Question: Explain the disease:
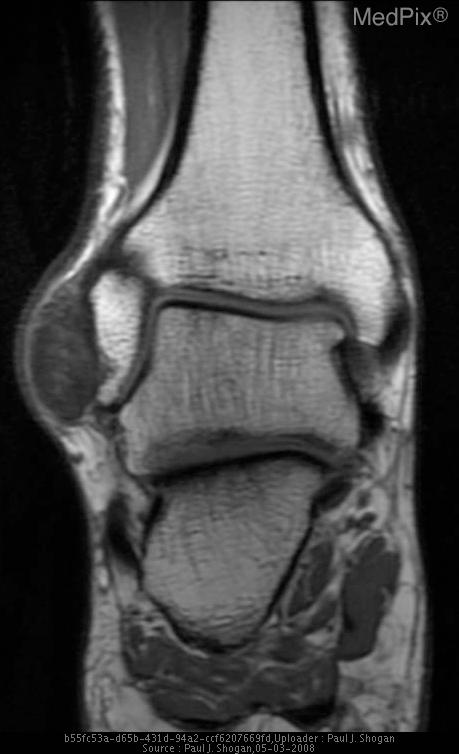
Answer: The disease is discussed as: Achilles’-Tendon Xanthoma in Familial Hypercholesterolemia

Discussion:

Achilles tendon xanthomas are painless nodular masses, occurring most frequently in the distal third of the tendon in a bilateral symmetric distribution, and are strongly associated with heterozygous familial hypercholesterolemia.  Interestingly, Achilles tendon xanthomas occur in less than 50% of patients with familial hypercholesterolemia, and may be imaged using US or MRI.  Other common locations of tendon xanthomas involve the finger extensors on the dorsal aspect of the hands, as well as the plantar fascia, and less commonly the extensor tendons of the toes.

On radiographs, xanthomas appear as soft-tissue masses without calcification.  Typical sonographic findings include an AP thickness greater than 7 mm in men, and 6 mm in women, as well as the presence of single or multiple hypoechoic foci, which alter the normal appearance of the tendon.

MRI also demonstrates thickening of the AP diameter, and a speckled appearance to the tendon on both the axial and sagittal views may be noted, but this is not always visualized.  The infiltration of tendon by histiocytes, is responsible for this pattern.  Additionally, the normal concave or flat anterior surface of the Achilles tendon becomes convex in appearance.  MRI is useful in excluding other causes of focal masses in the Achilles tendon such as tendinopathy, tear, infection, gout, or neoplasm.

Tendon xanthomas can decrease in size with appropriate treatment of the serum cholesterol levels.